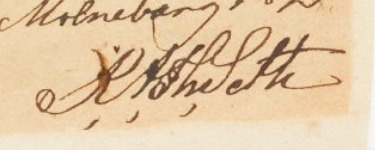
Signature of: karl adam seth